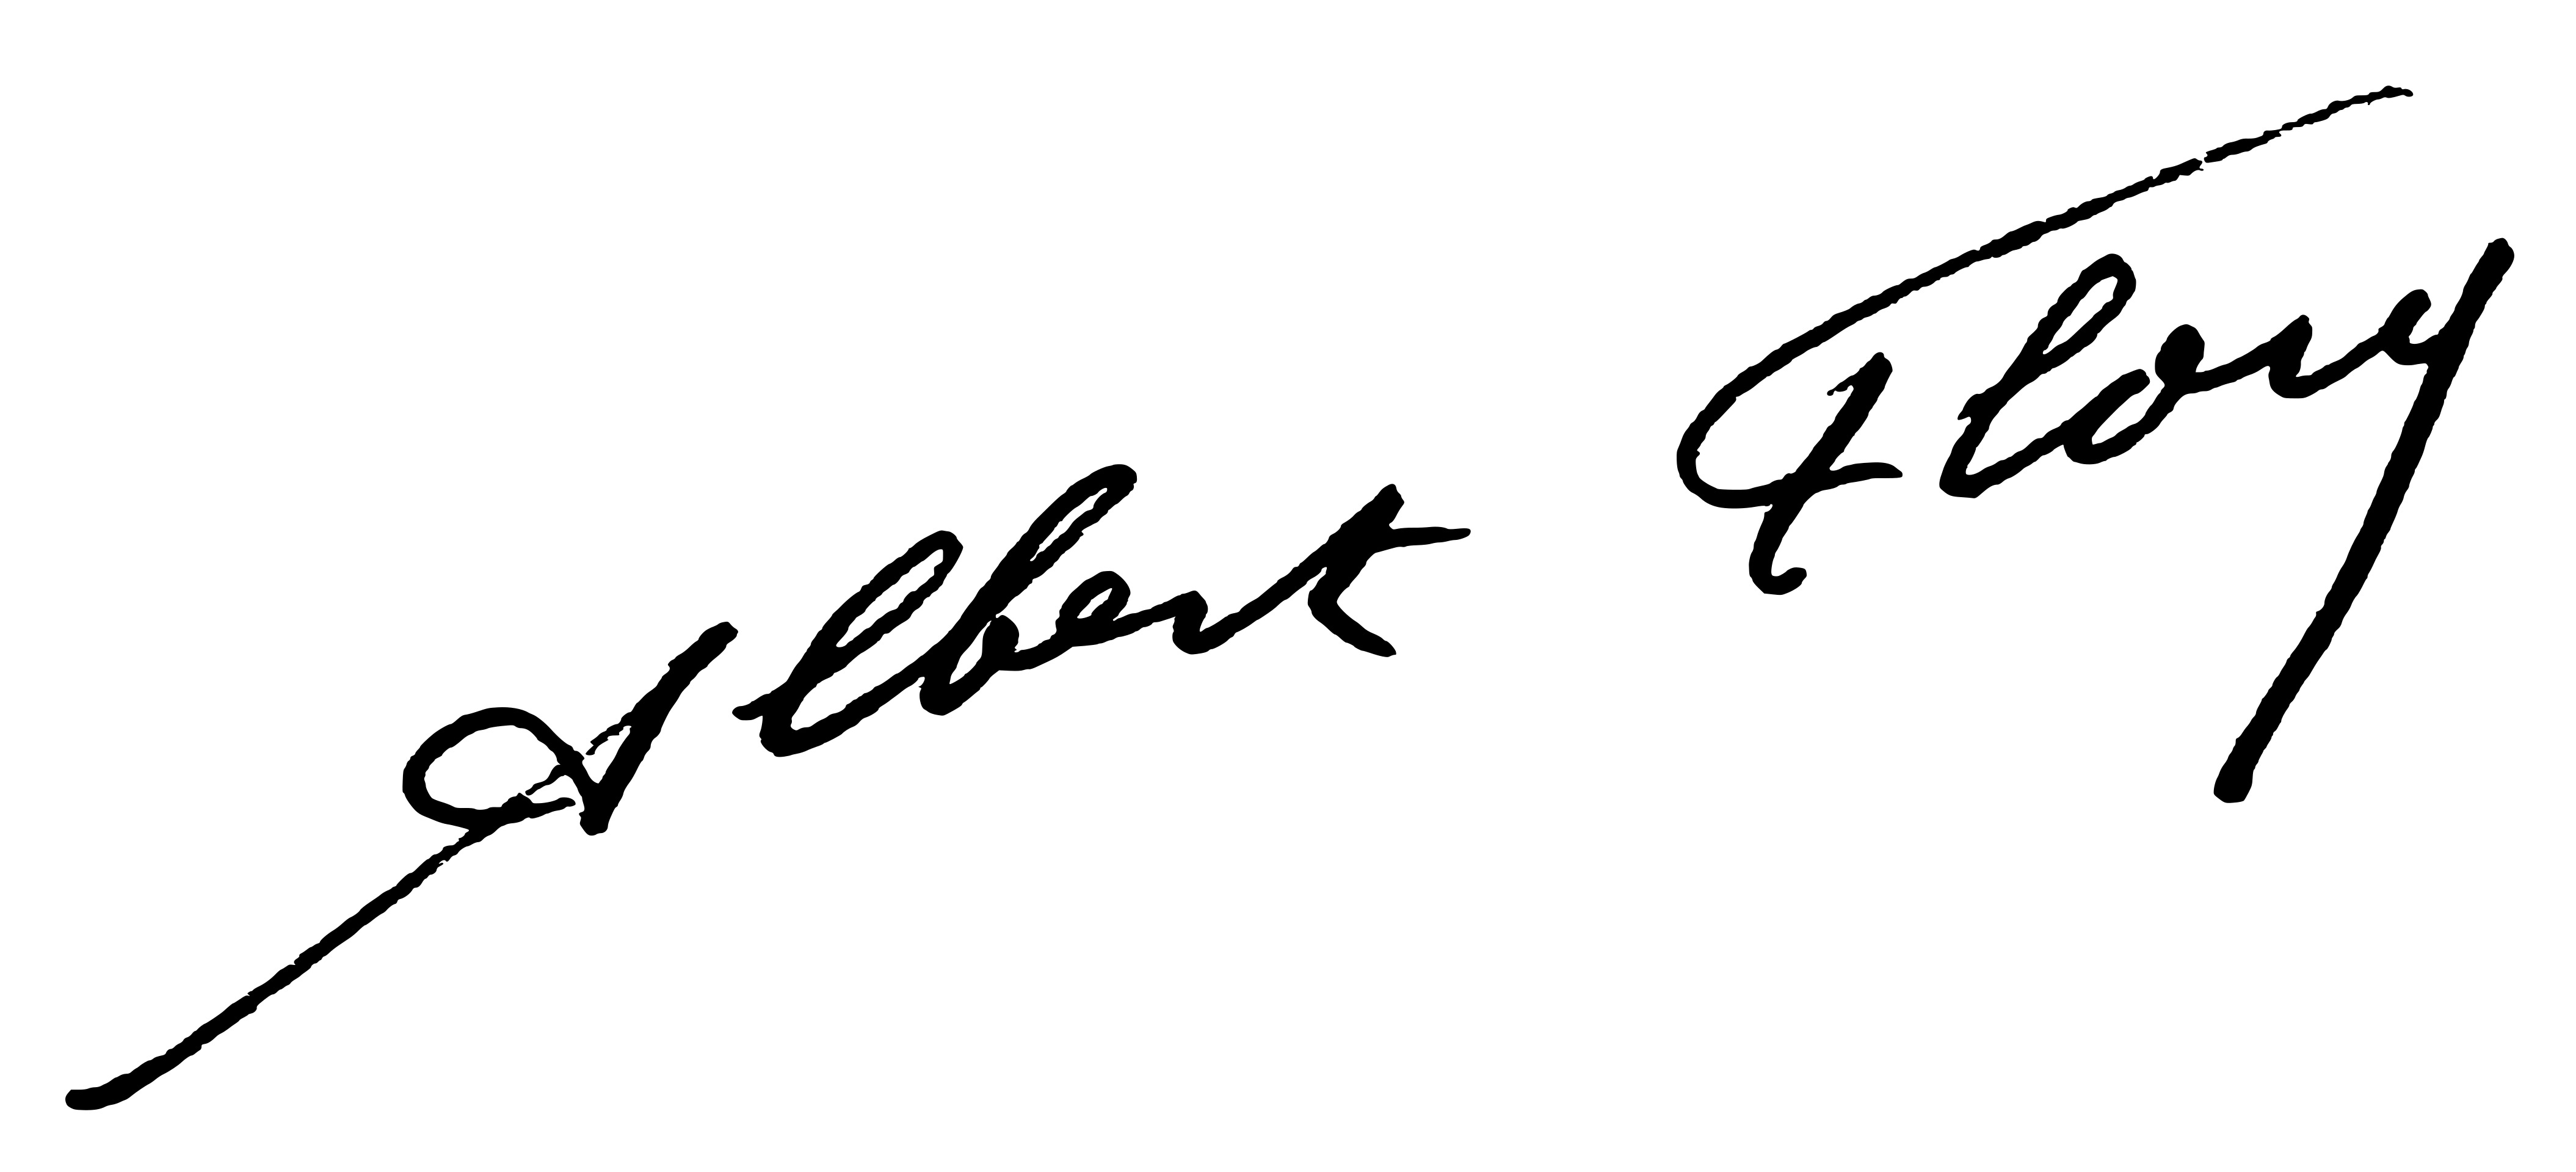
Signature of: albert flory